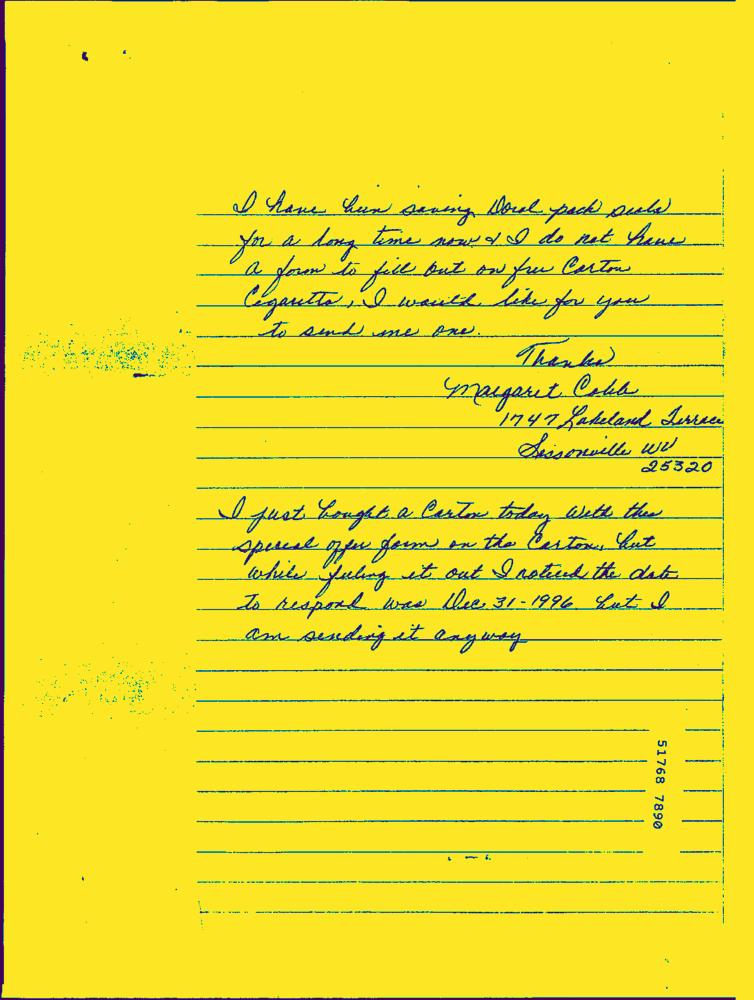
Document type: Hand-Written